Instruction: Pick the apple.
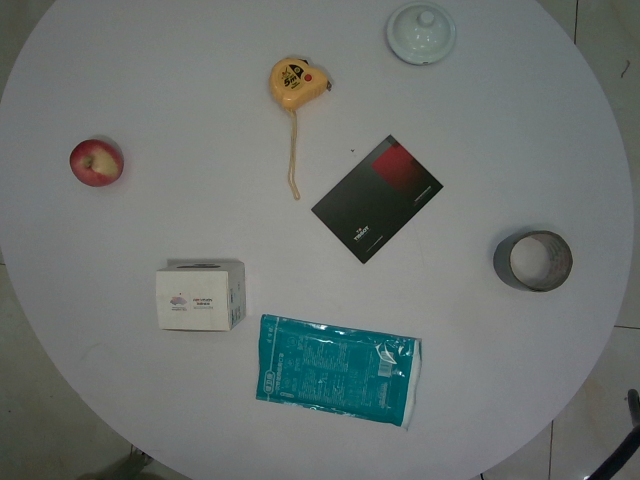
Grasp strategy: vertical